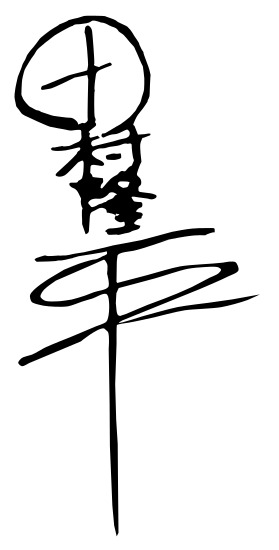
Signature of: ryūhei tamura